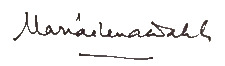
Signature of: maría elena walsh